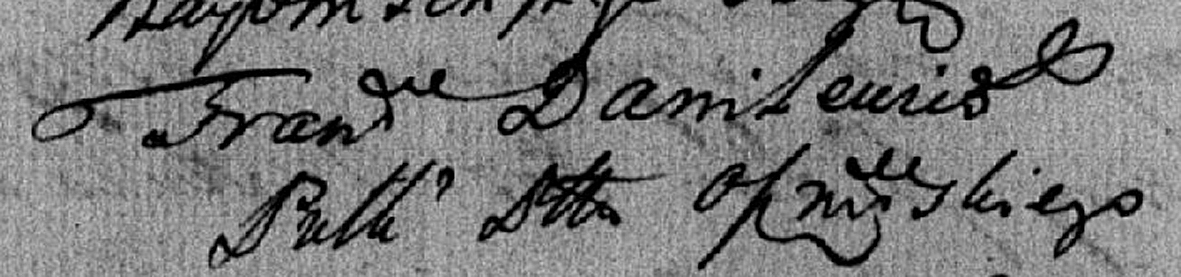
Signature of: franciszek tadeusz danilewicz